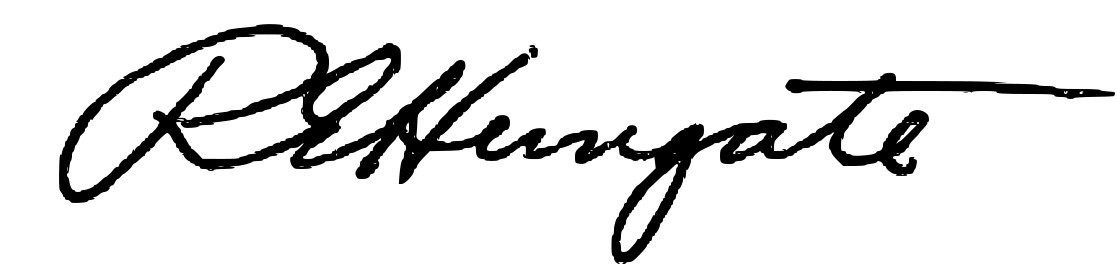
Signature of: robert hungate